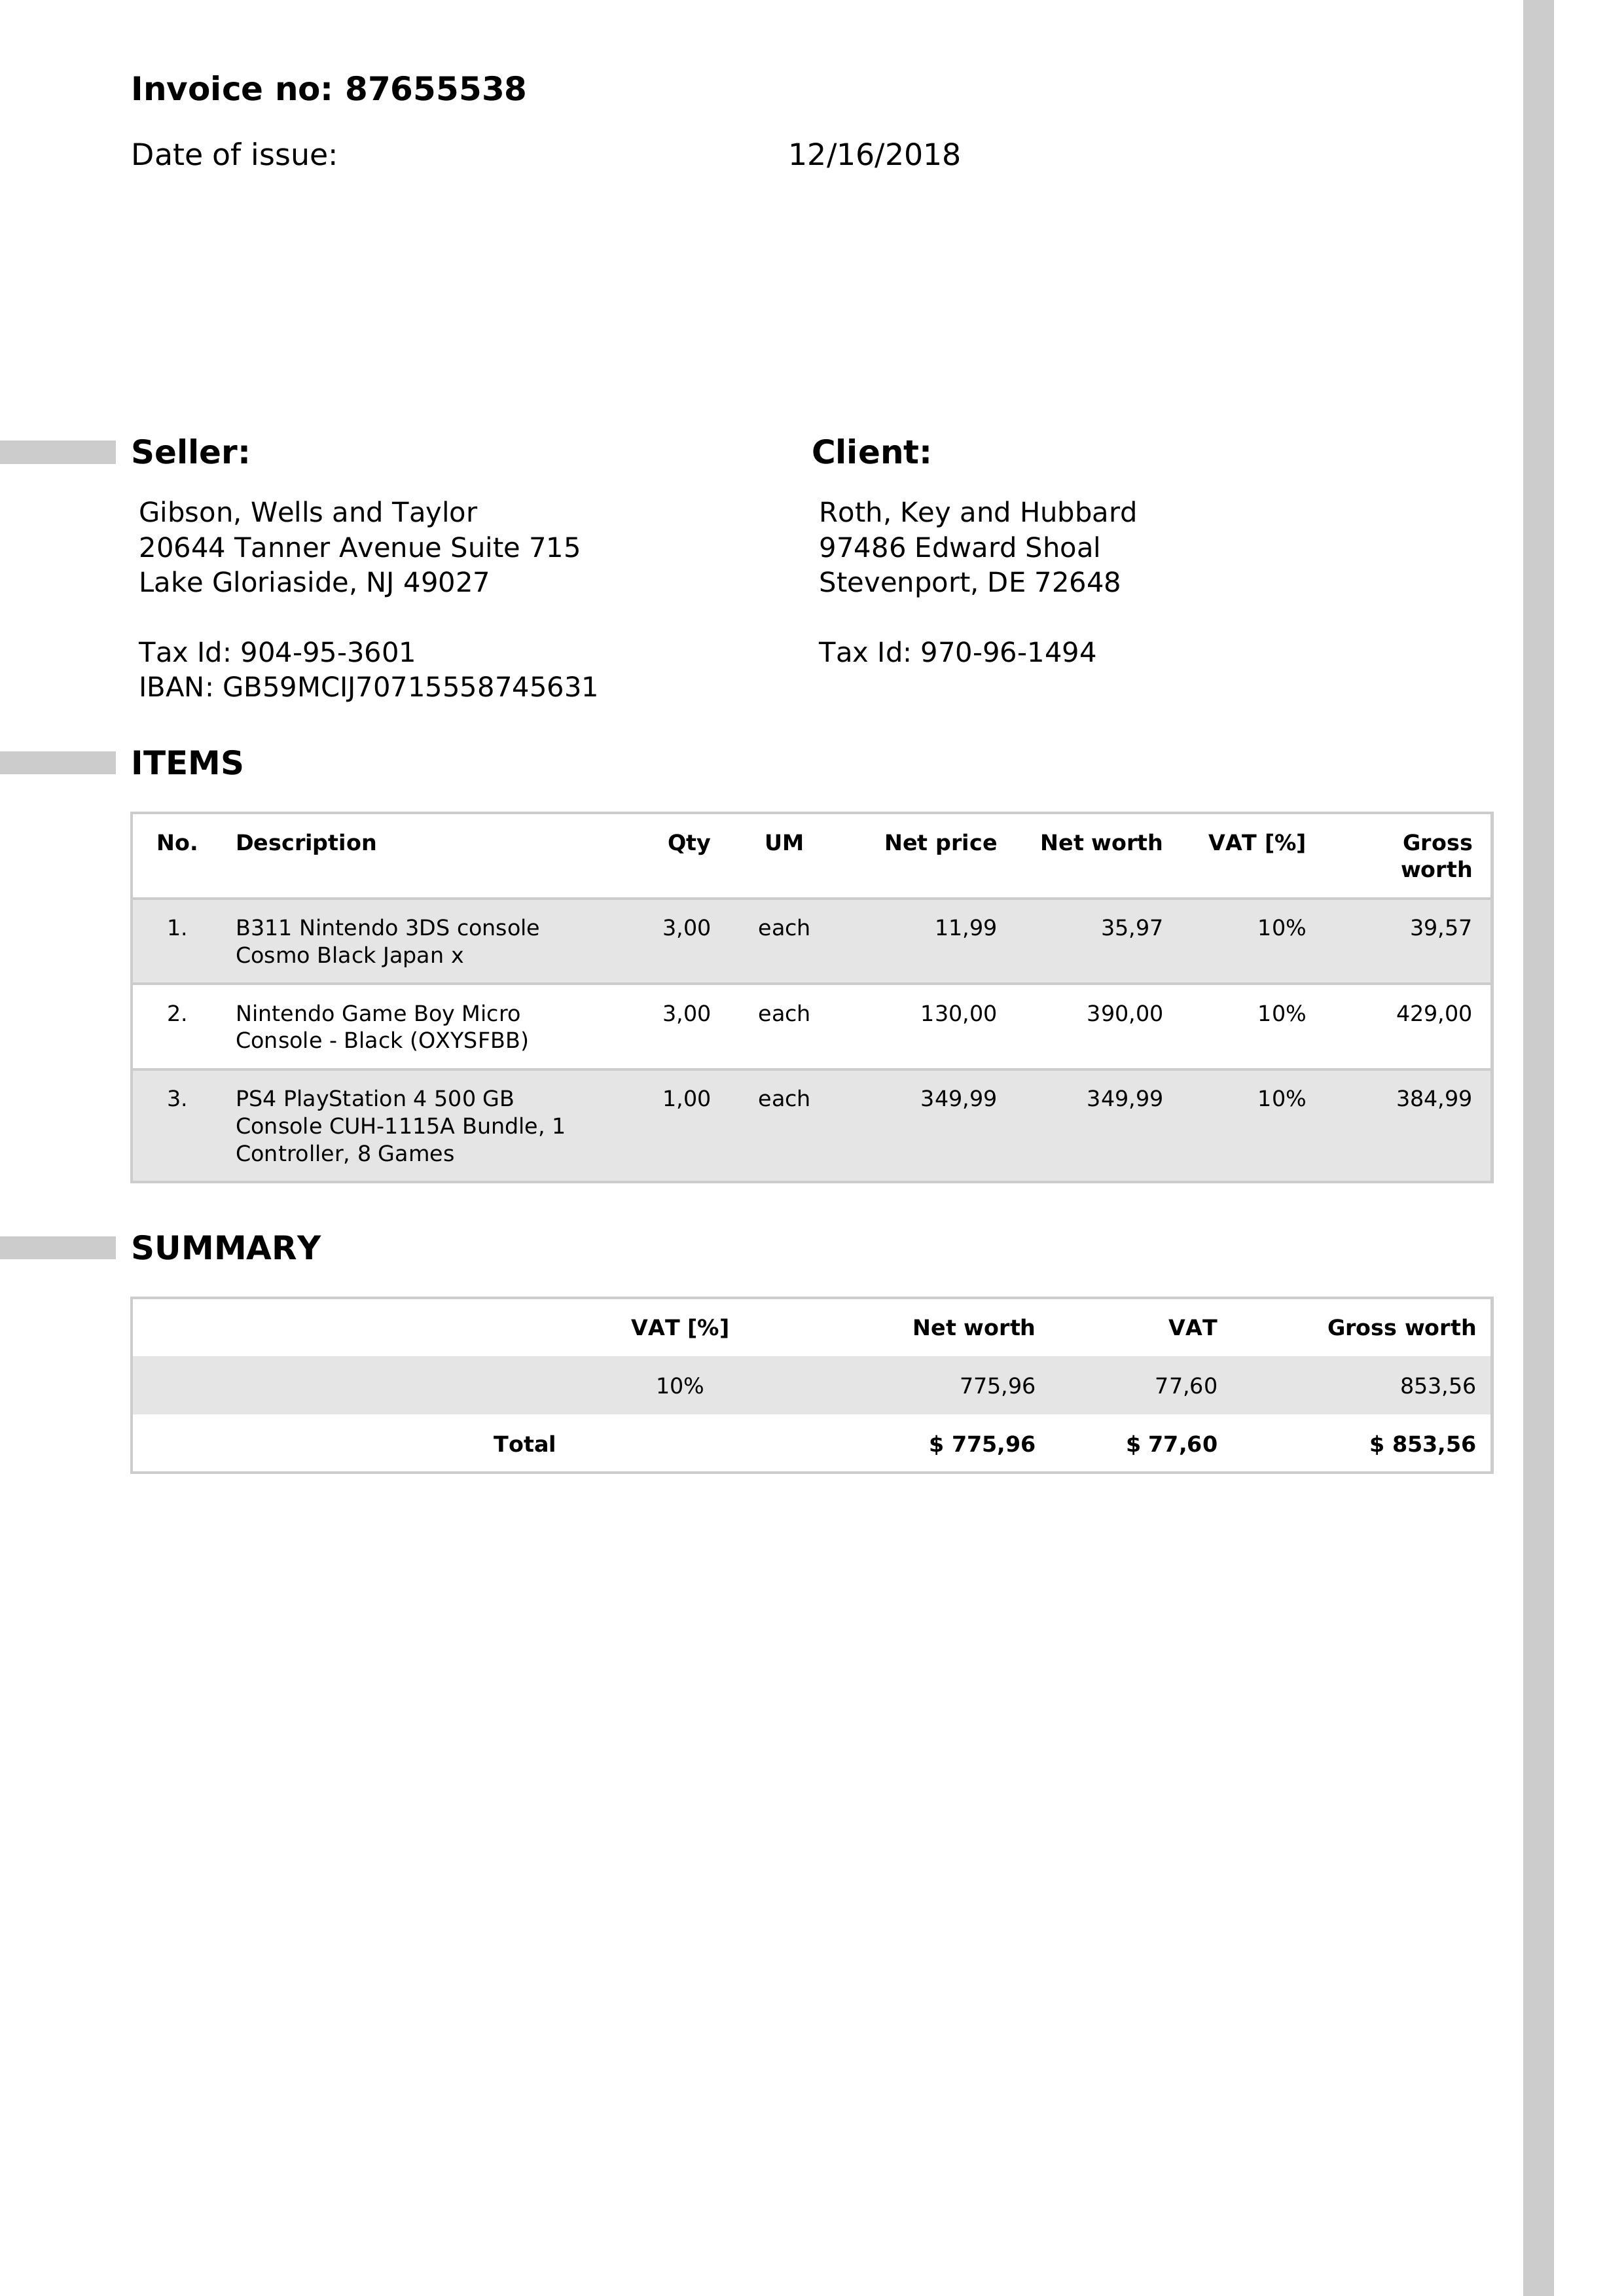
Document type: Invoice